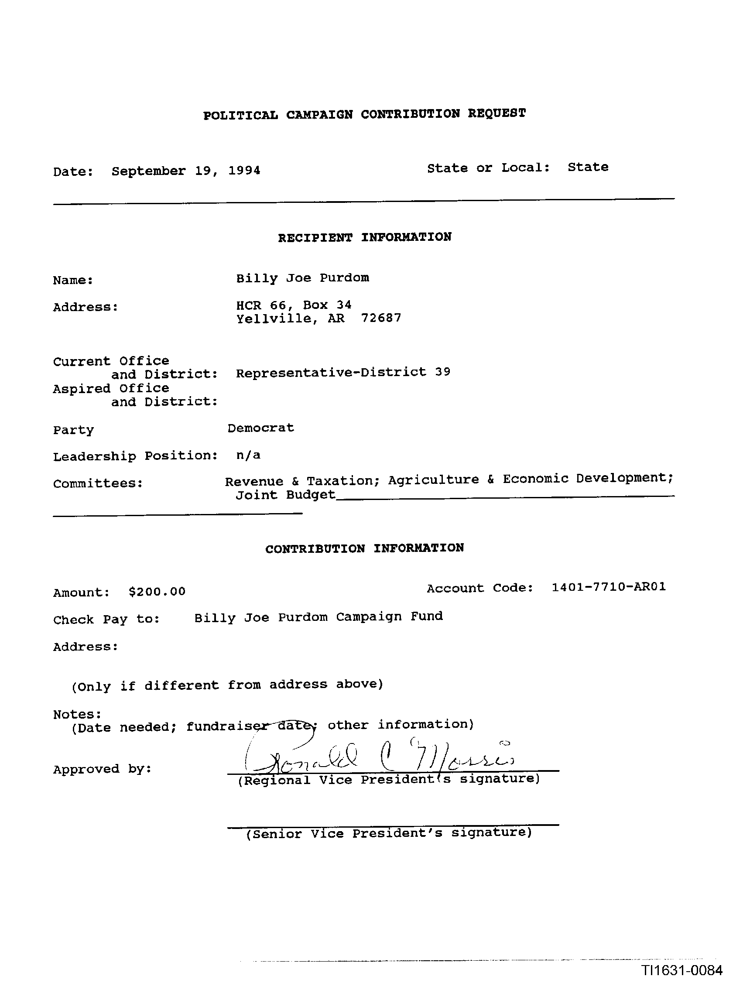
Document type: Invoice